Question: What is the total amount of taxes owed as per the document?
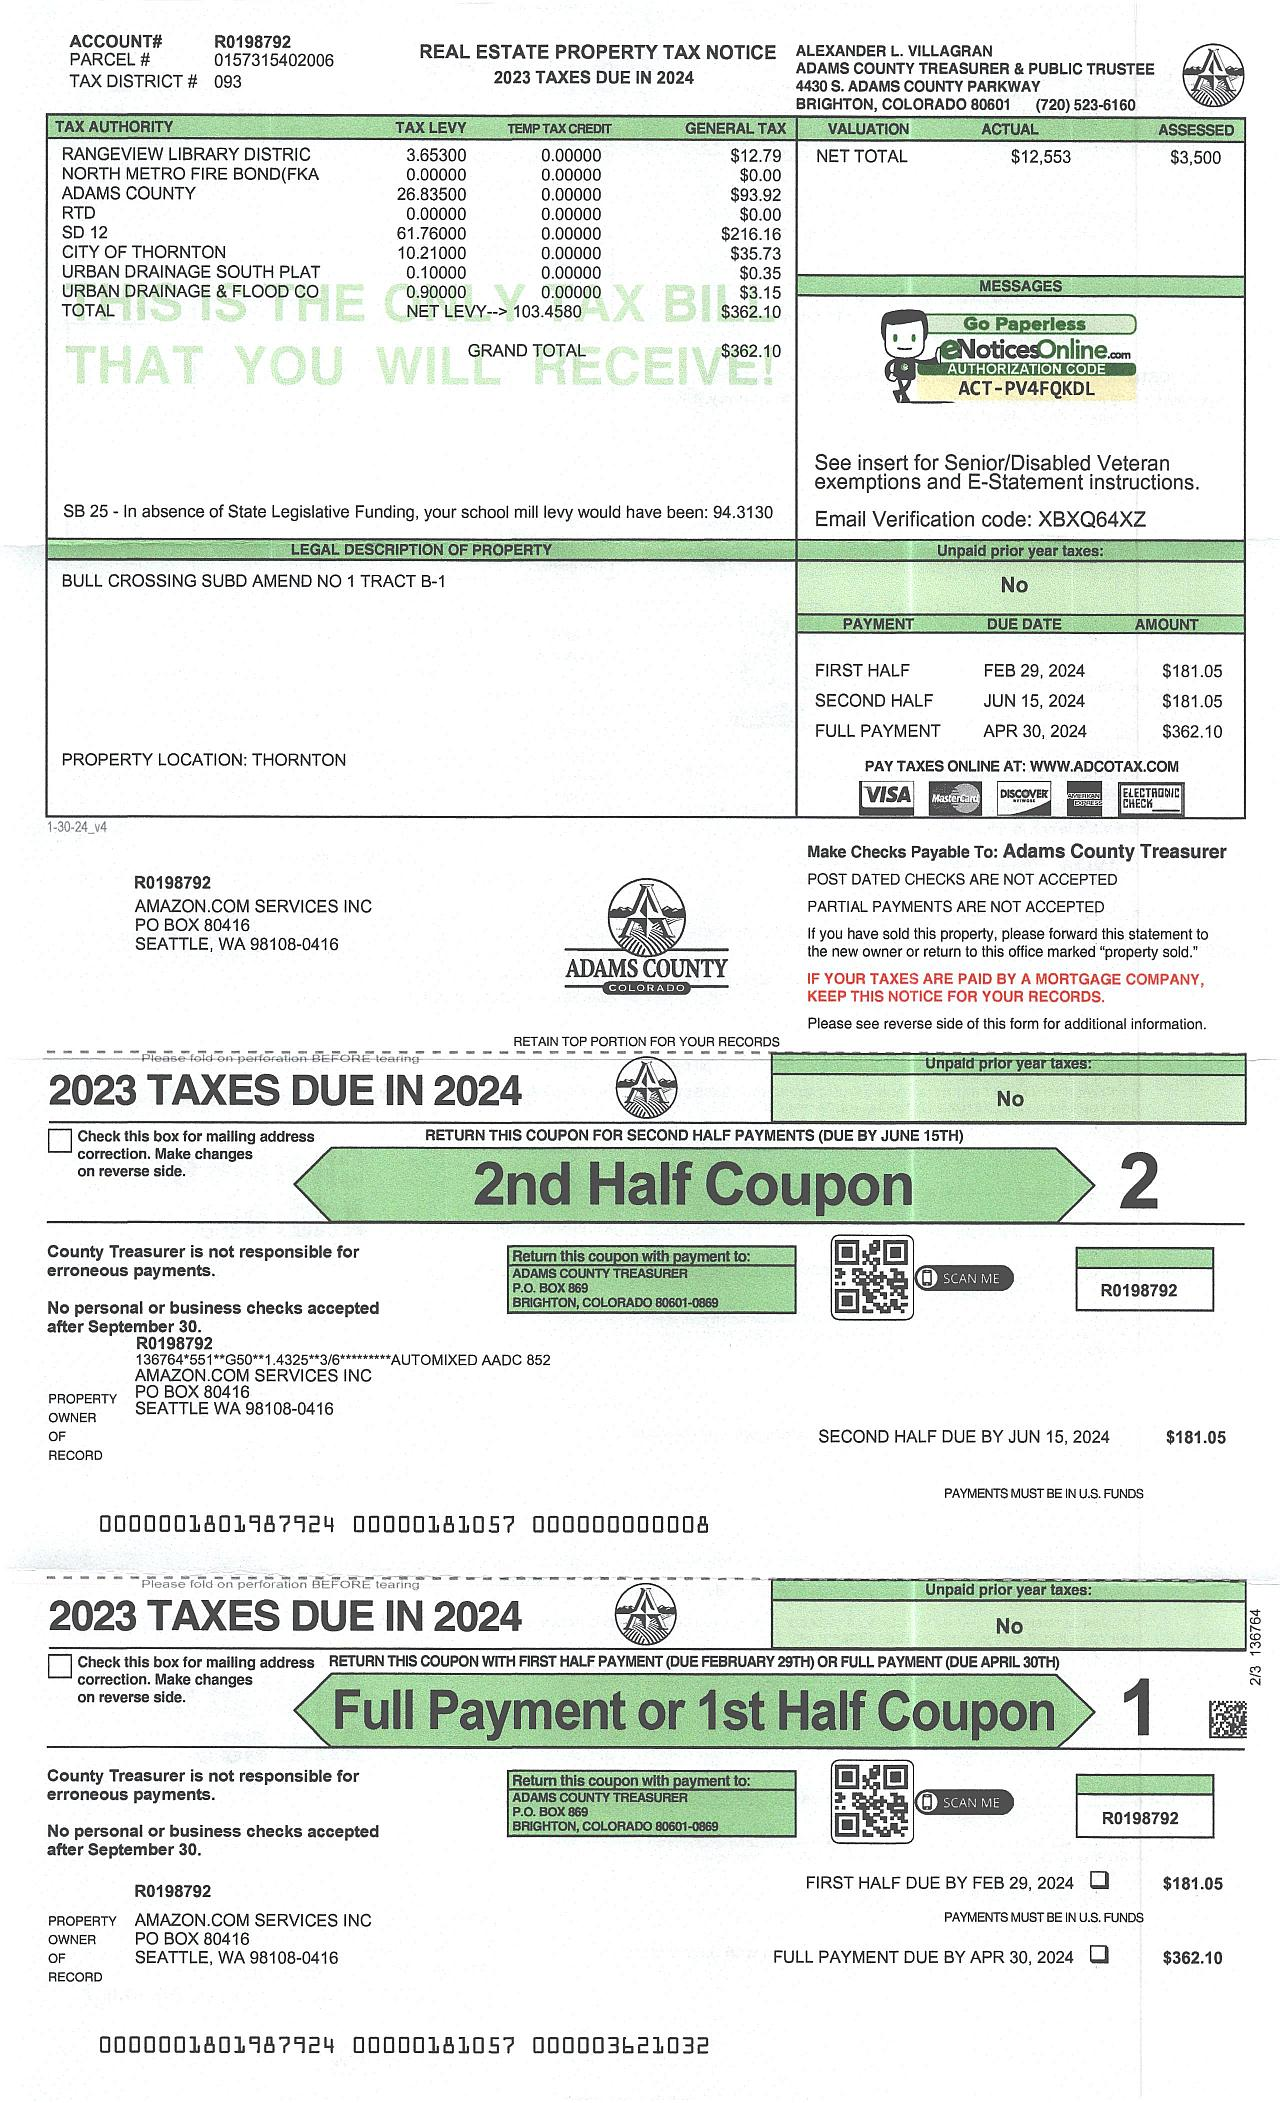
Answer: "$362.10 "